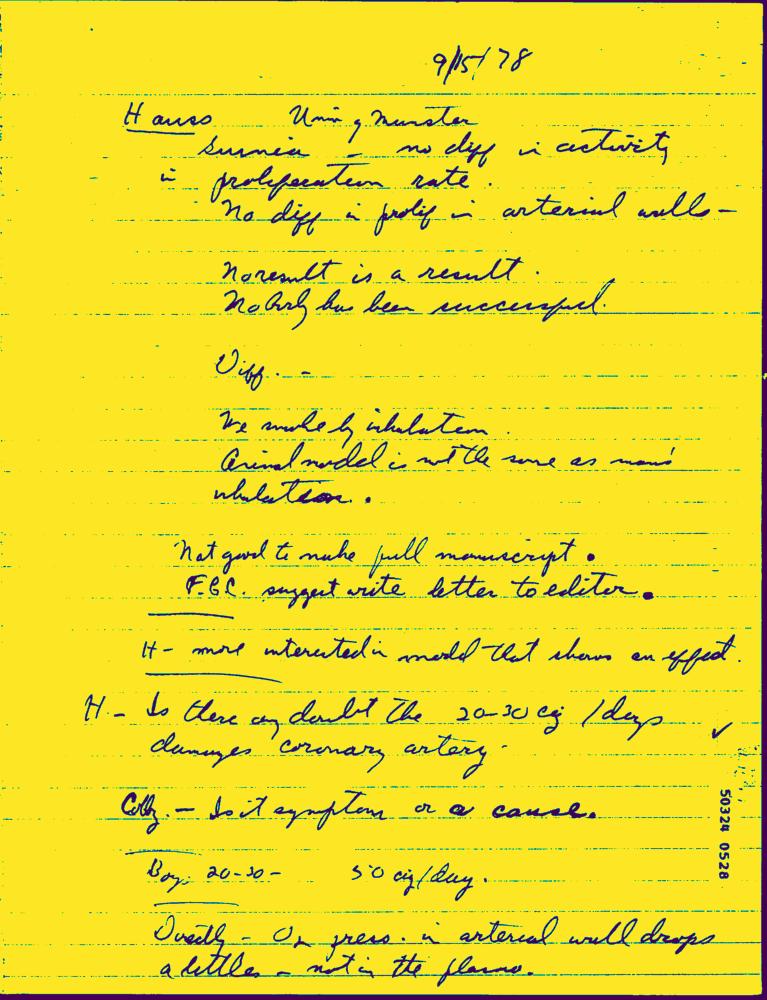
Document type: Hand-Written